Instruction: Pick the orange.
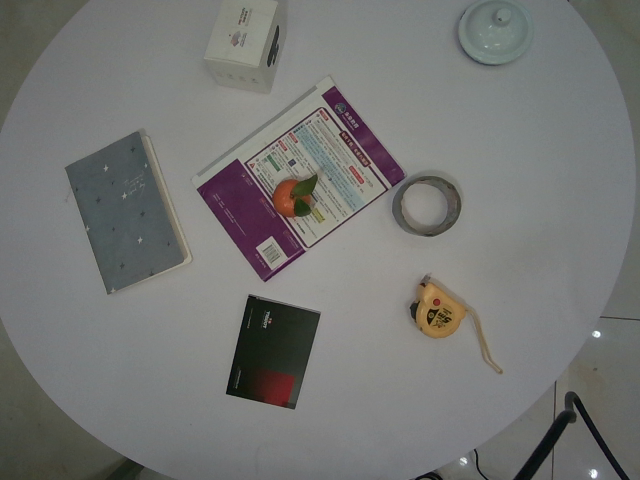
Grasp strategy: vertical